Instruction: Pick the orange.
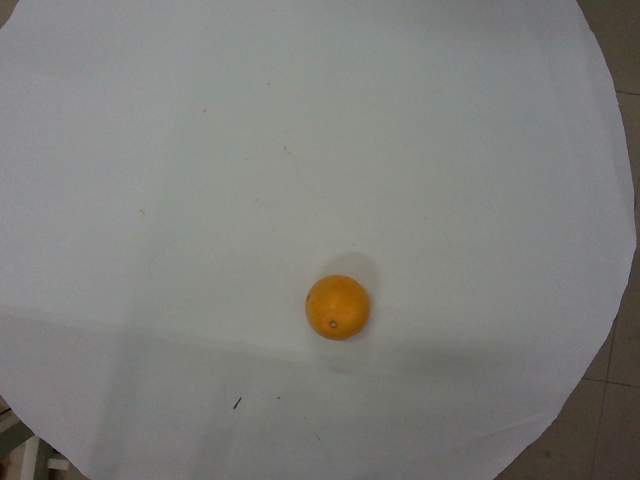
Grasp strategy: vertical